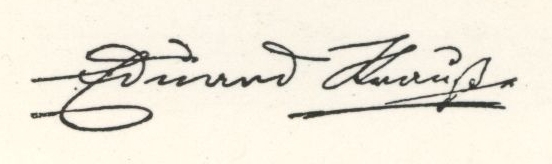
Signature of: eduard strauss